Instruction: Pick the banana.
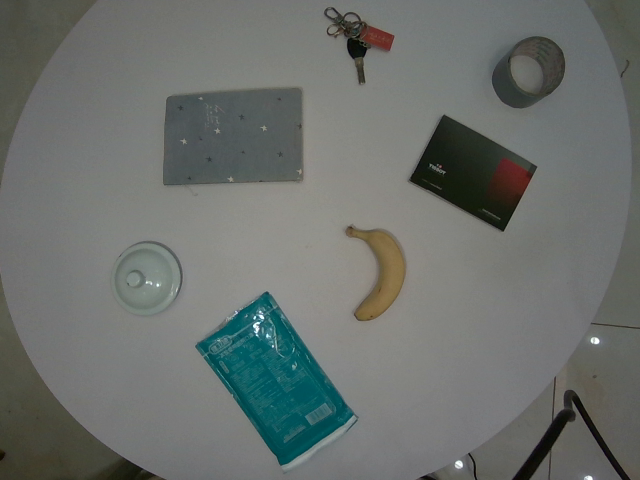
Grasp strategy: vertical